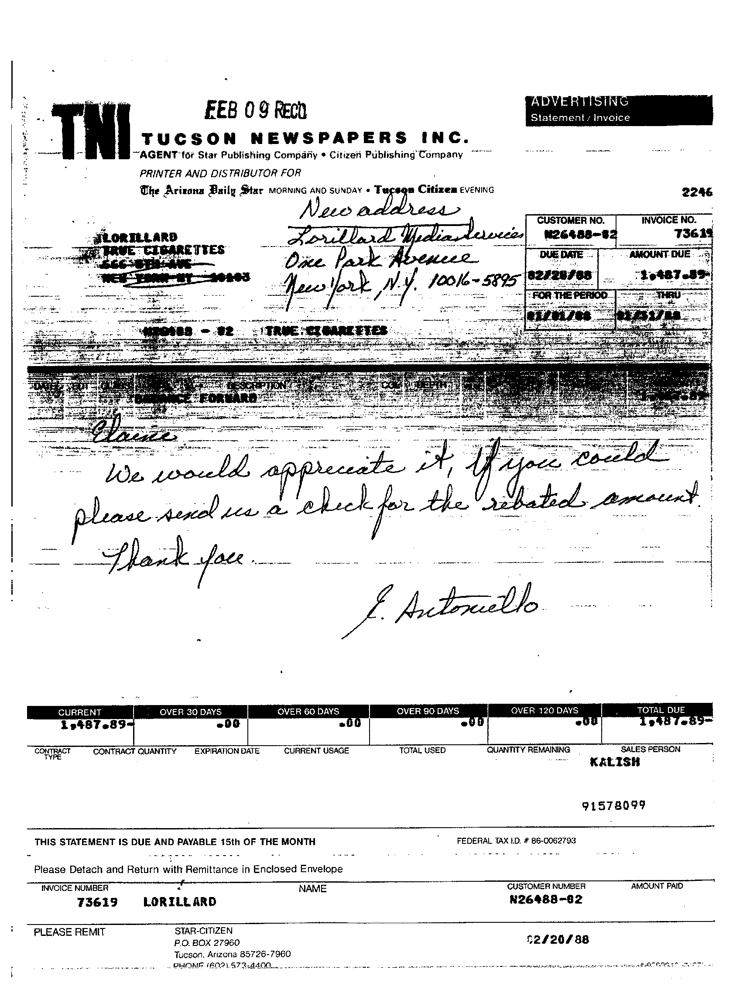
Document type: Invoice